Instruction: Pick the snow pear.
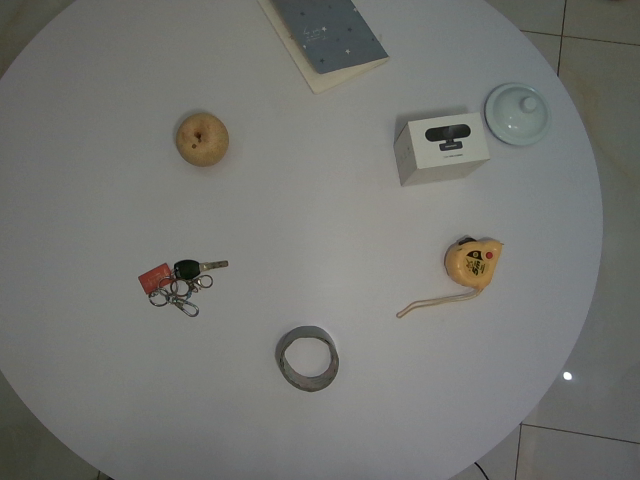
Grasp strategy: vertical